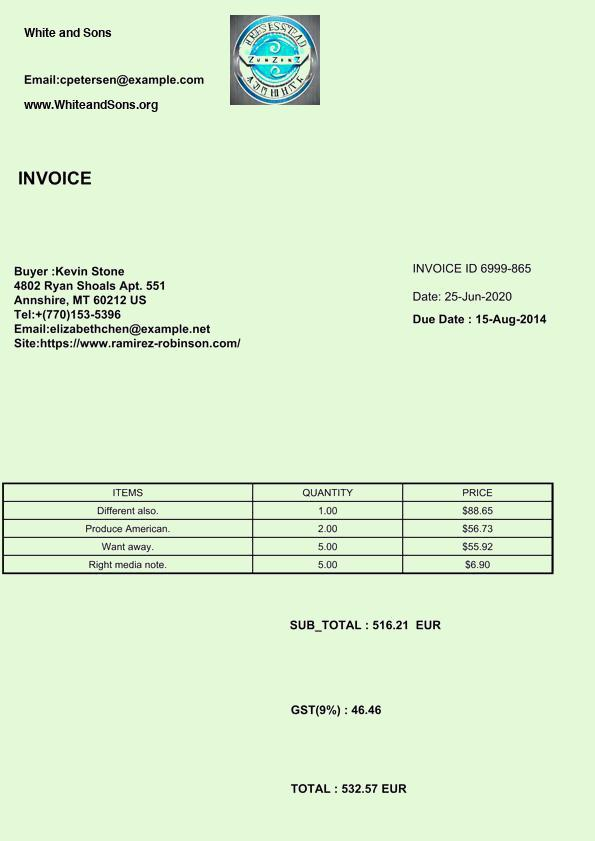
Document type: Invoice